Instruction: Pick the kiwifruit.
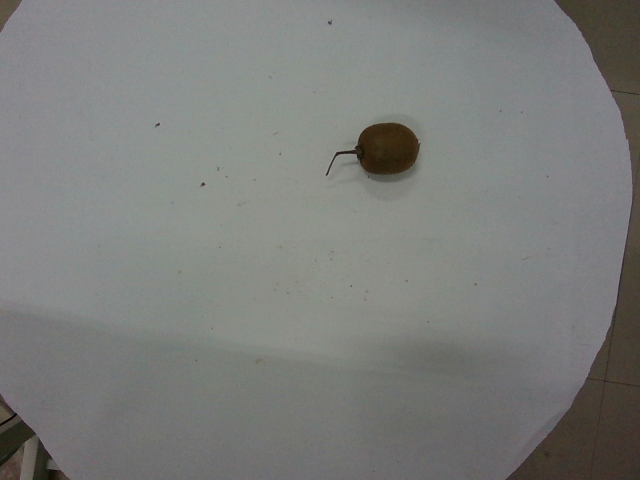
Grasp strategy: vertical